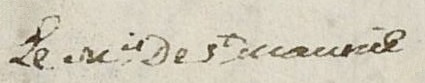
Signature of: charles marie de barbeyrac de saint maurice